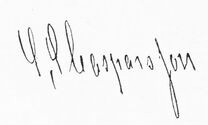
Signature of: edvard casparsson